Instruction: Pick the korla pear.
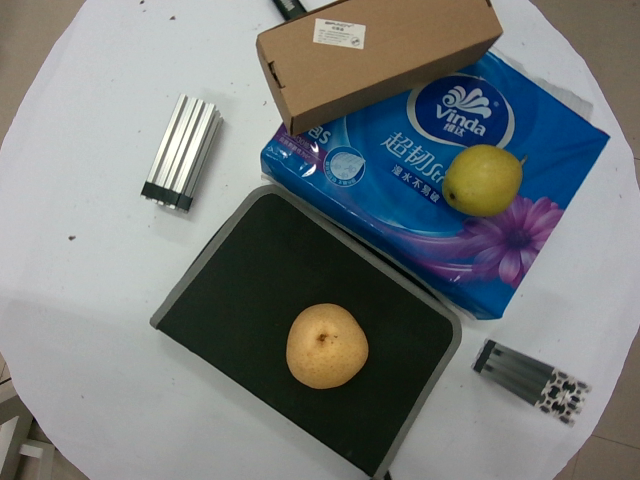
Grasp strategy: vertical